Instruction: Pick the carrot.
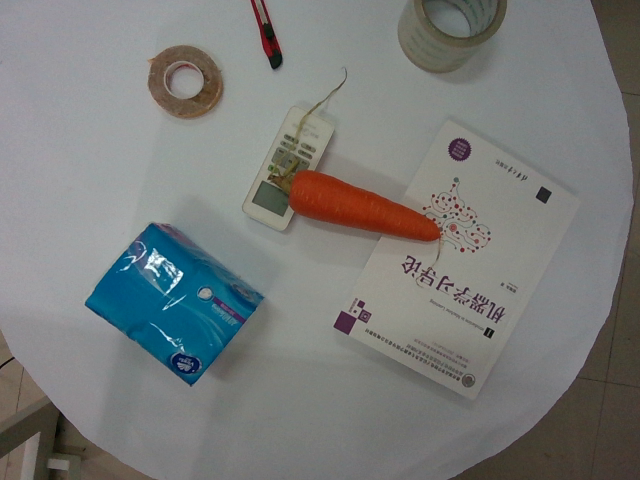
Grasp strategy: vertical